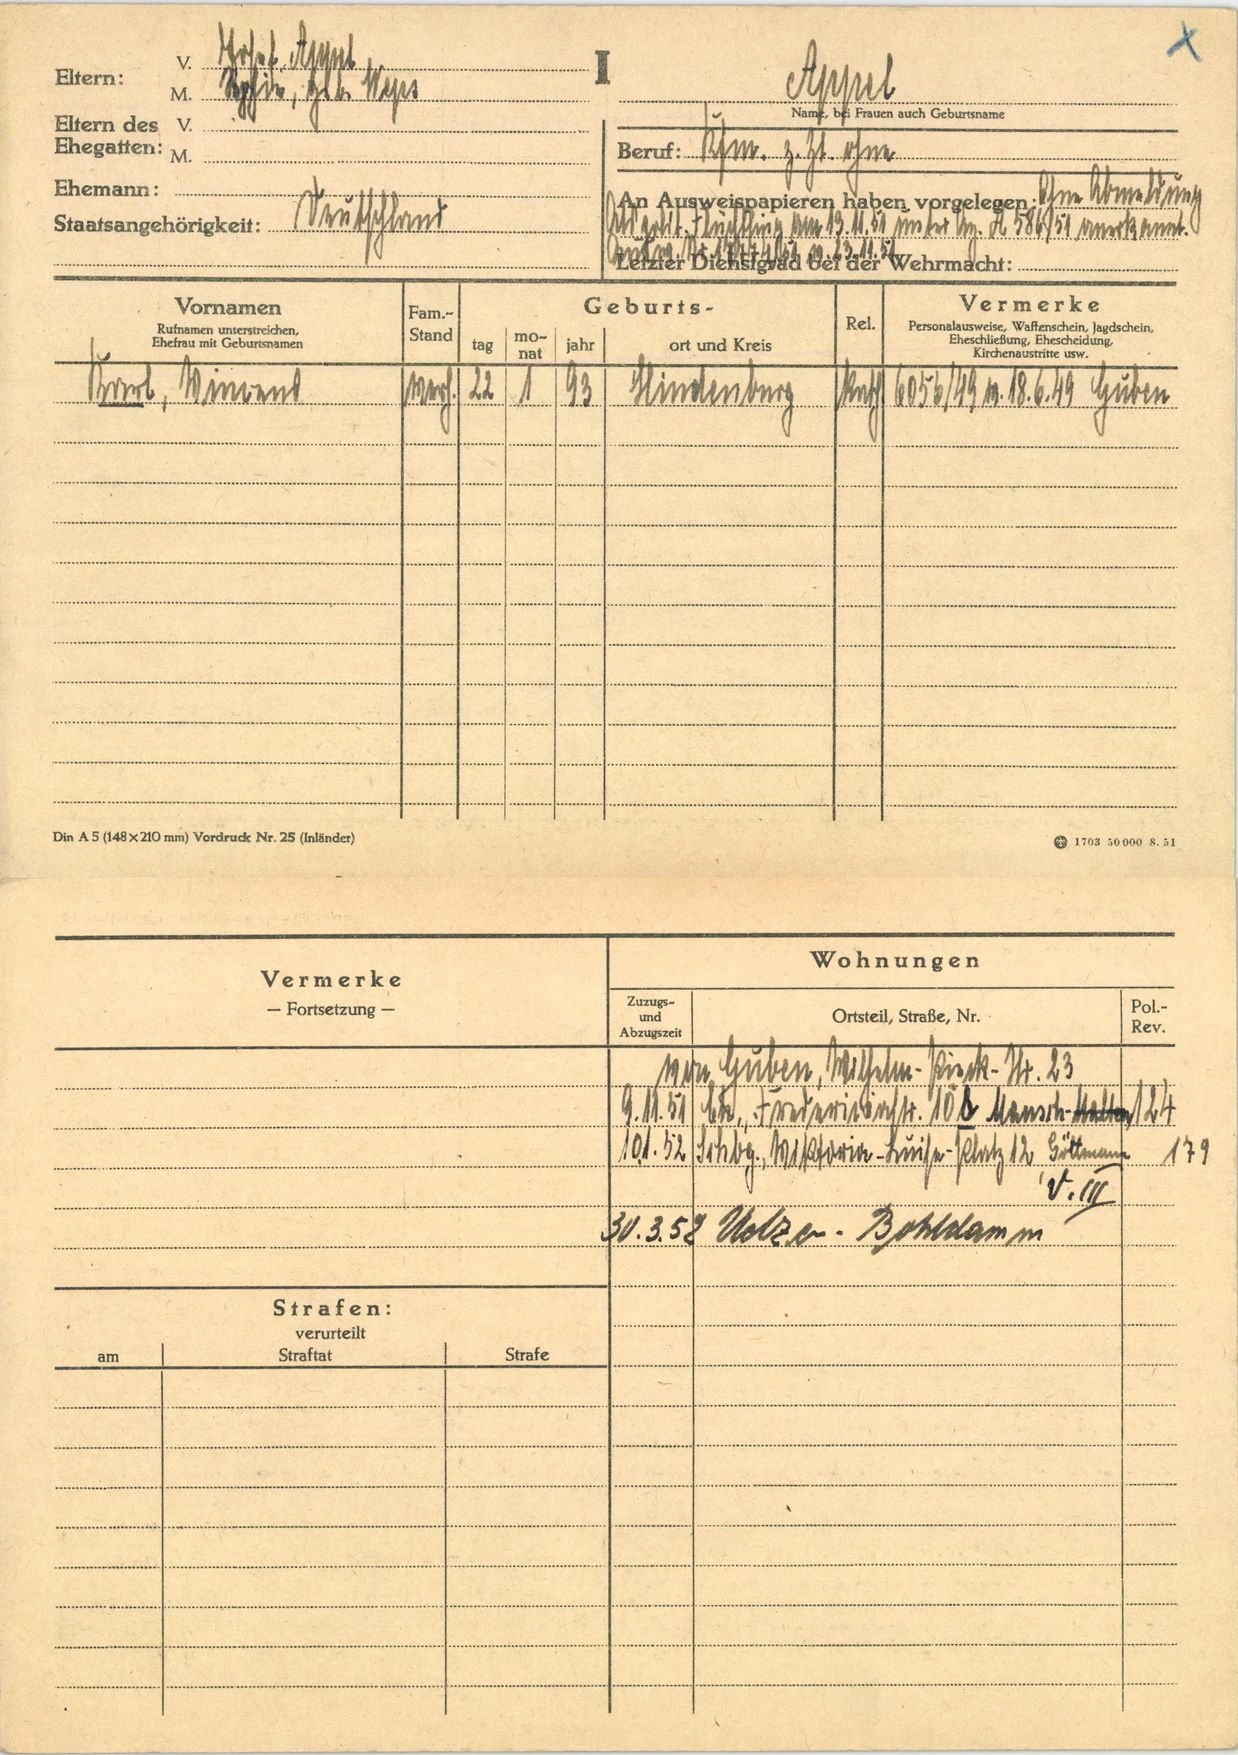
Appel